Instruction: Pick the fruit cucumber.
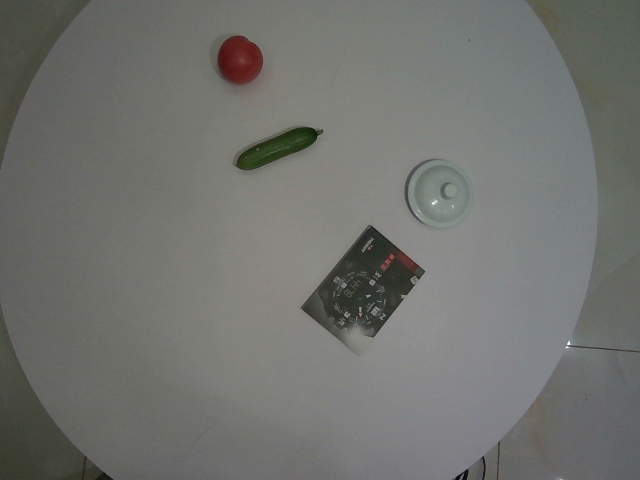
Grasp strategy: vertical